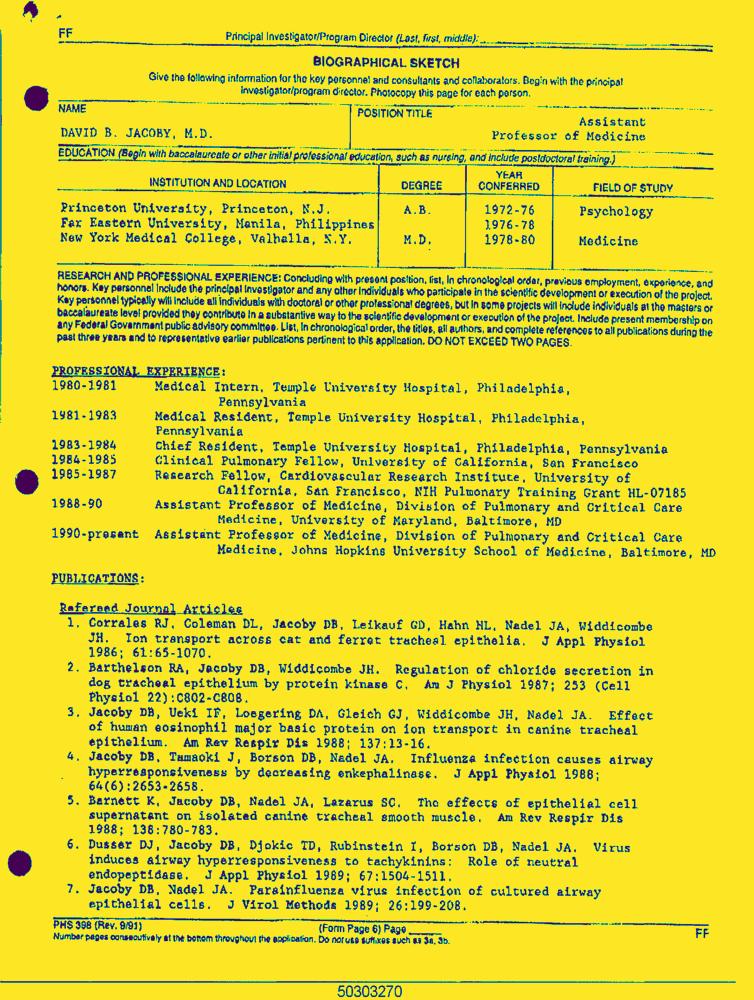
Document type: Resume-Doc